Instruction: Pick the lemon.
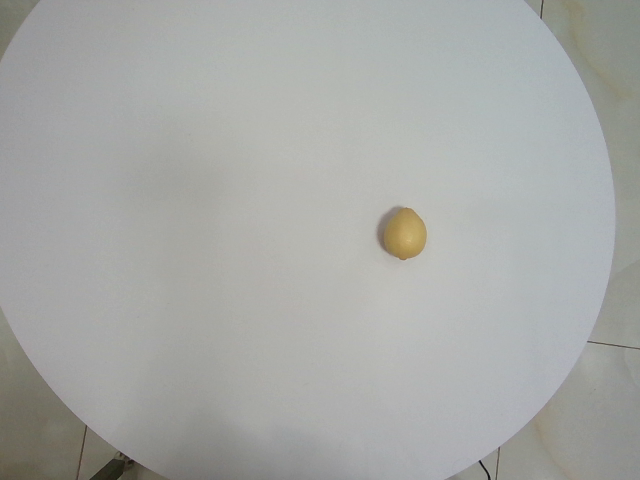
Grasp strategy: vertical